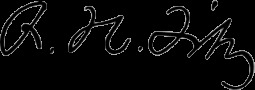
Signature of: reginald heber fitz